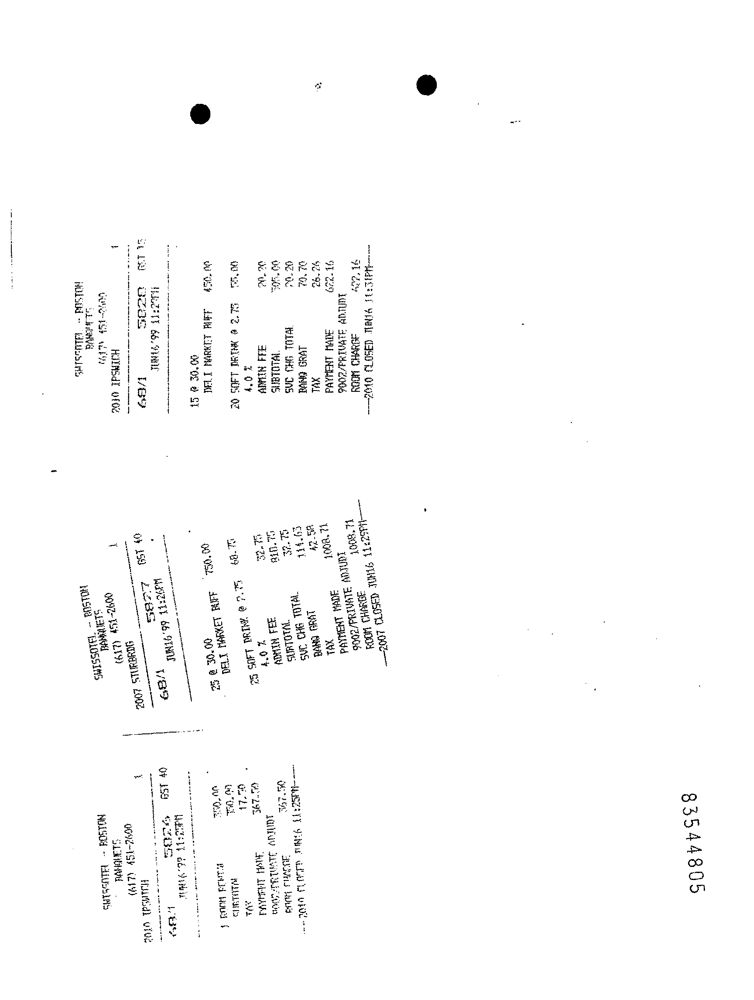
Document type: Invoice